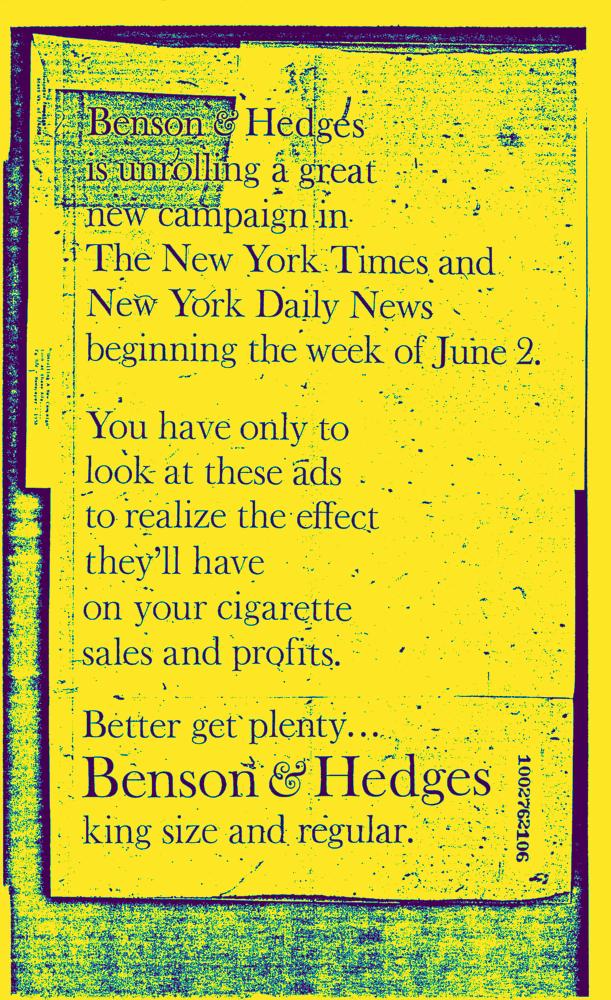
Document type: AD